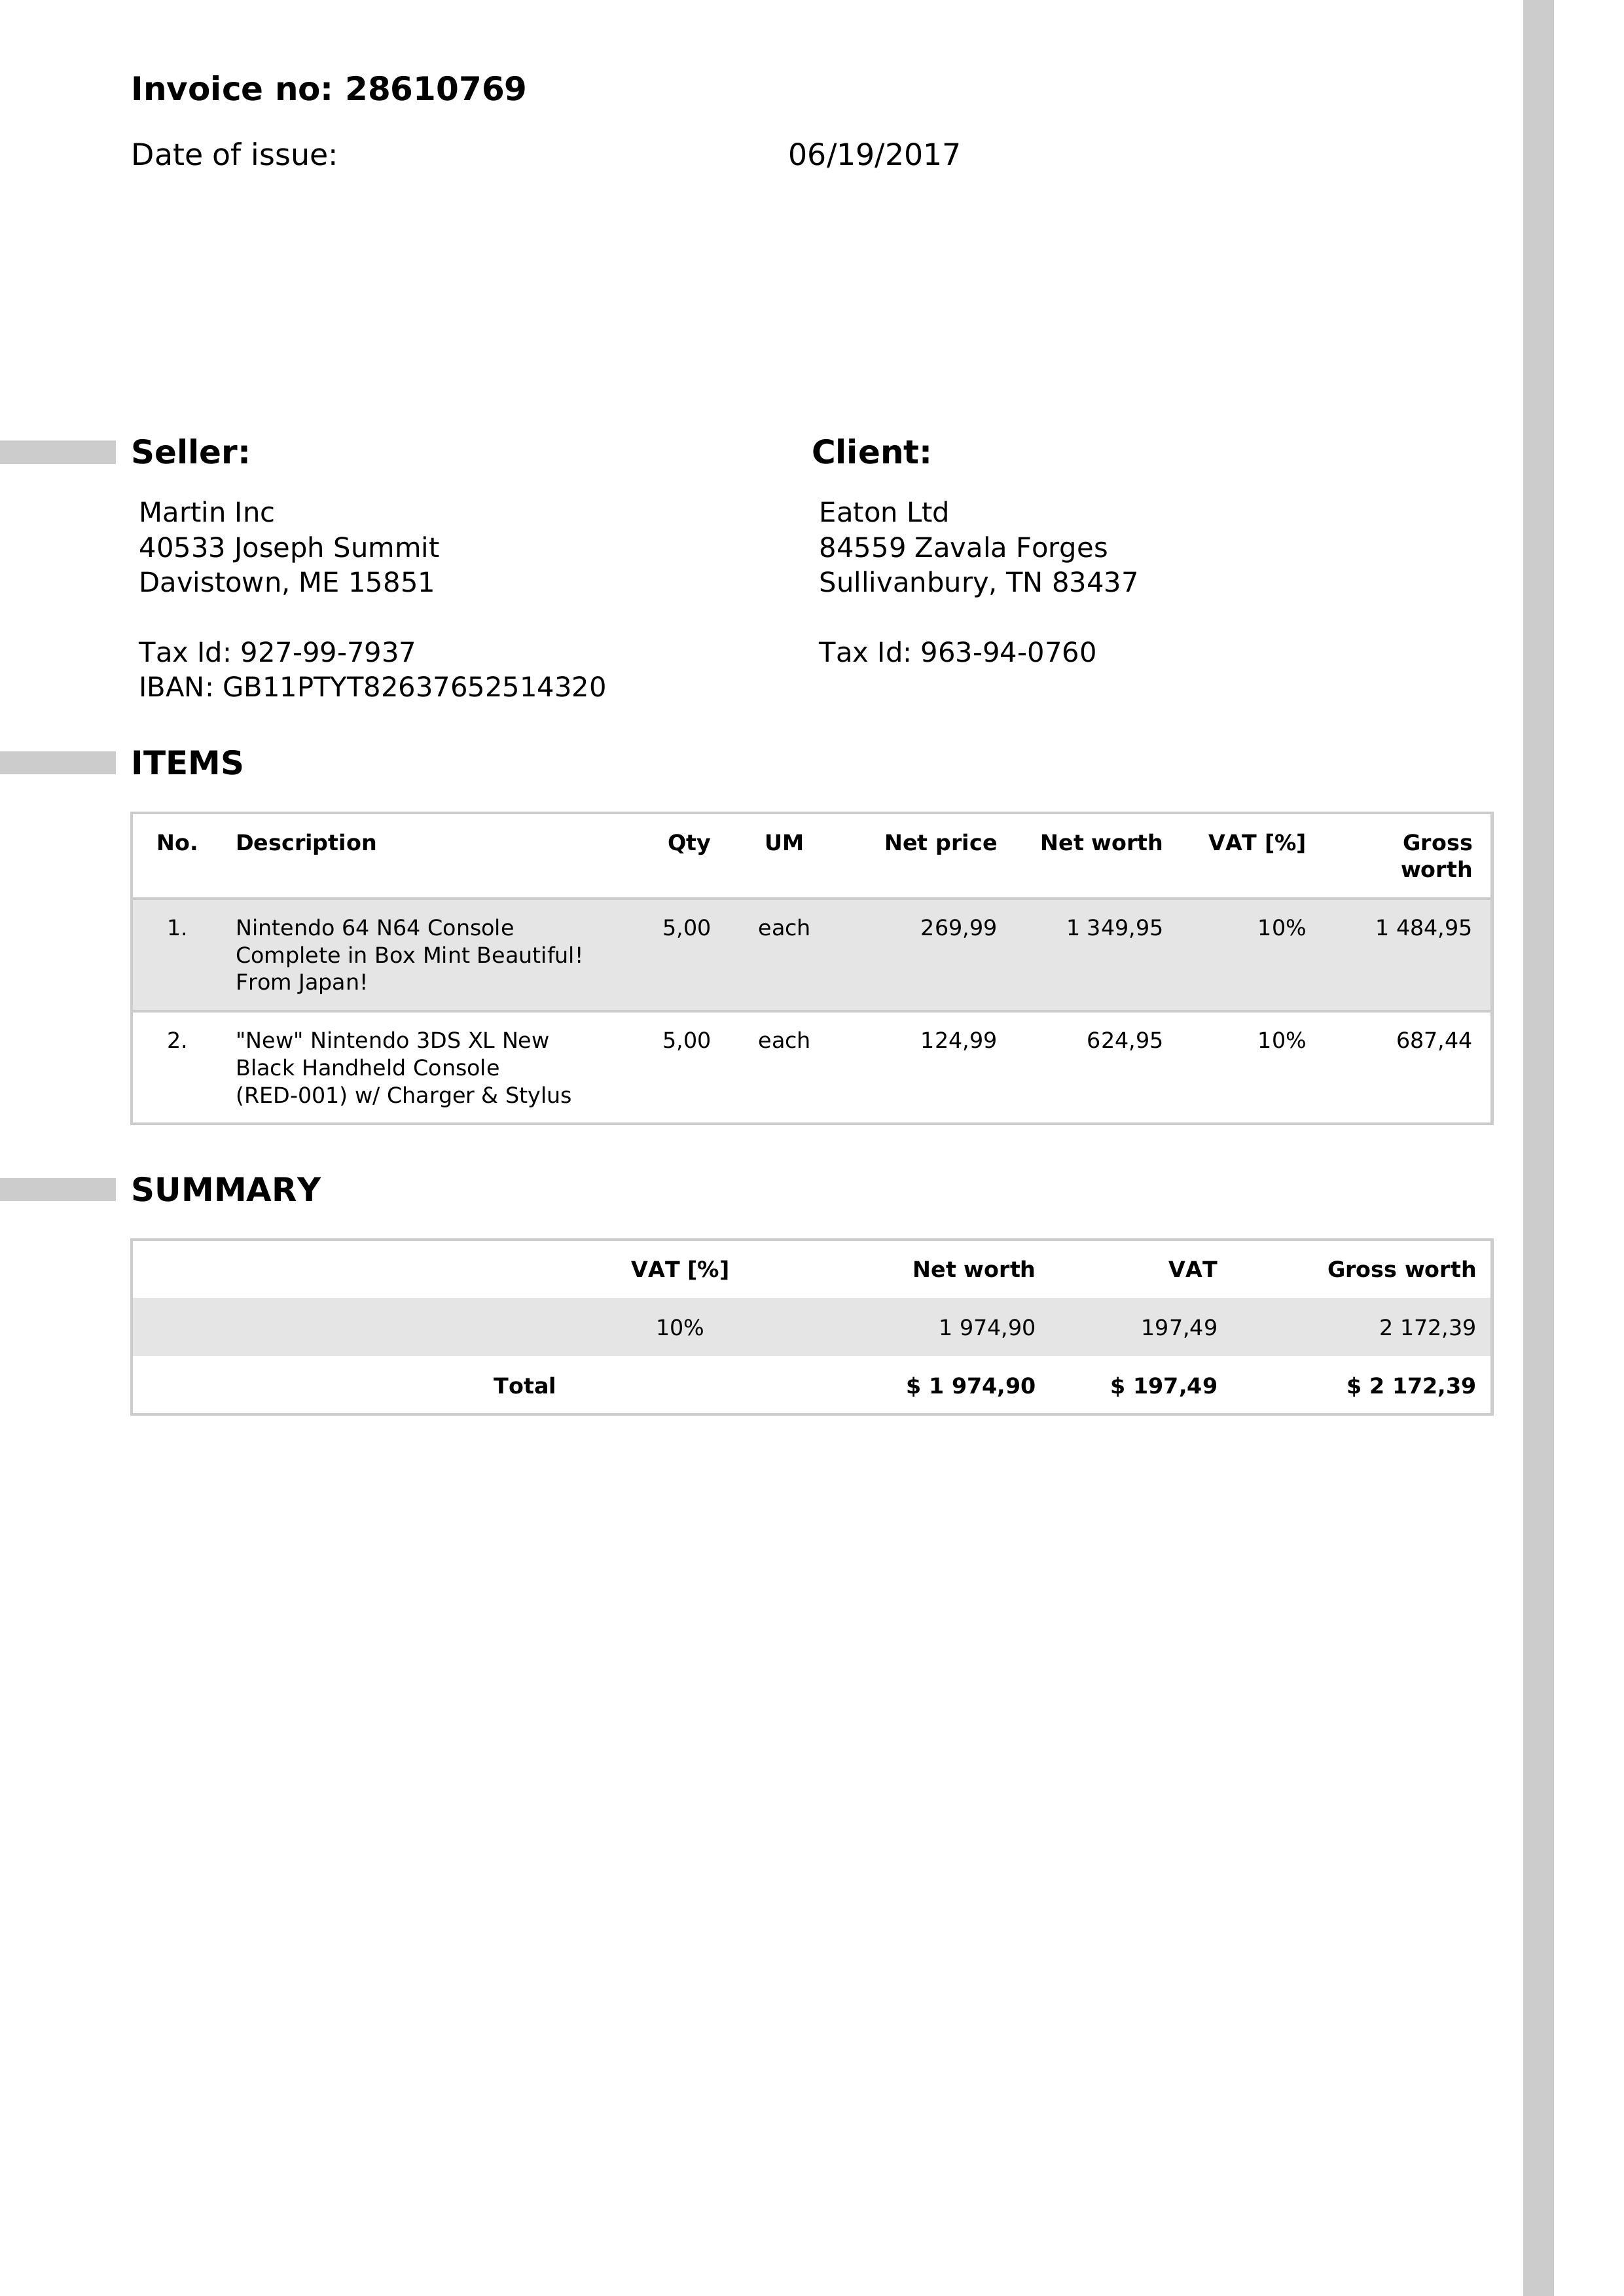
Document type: Invoice